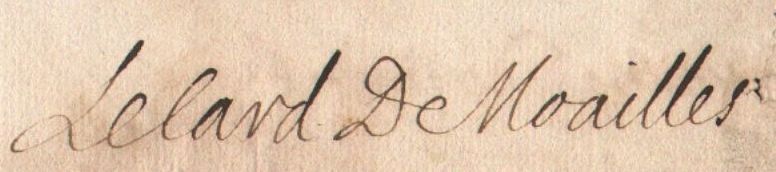
Signature of: louis antoine de noailles